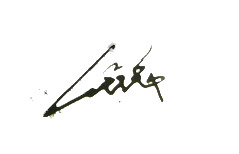
Signature of: kâzım karabekir